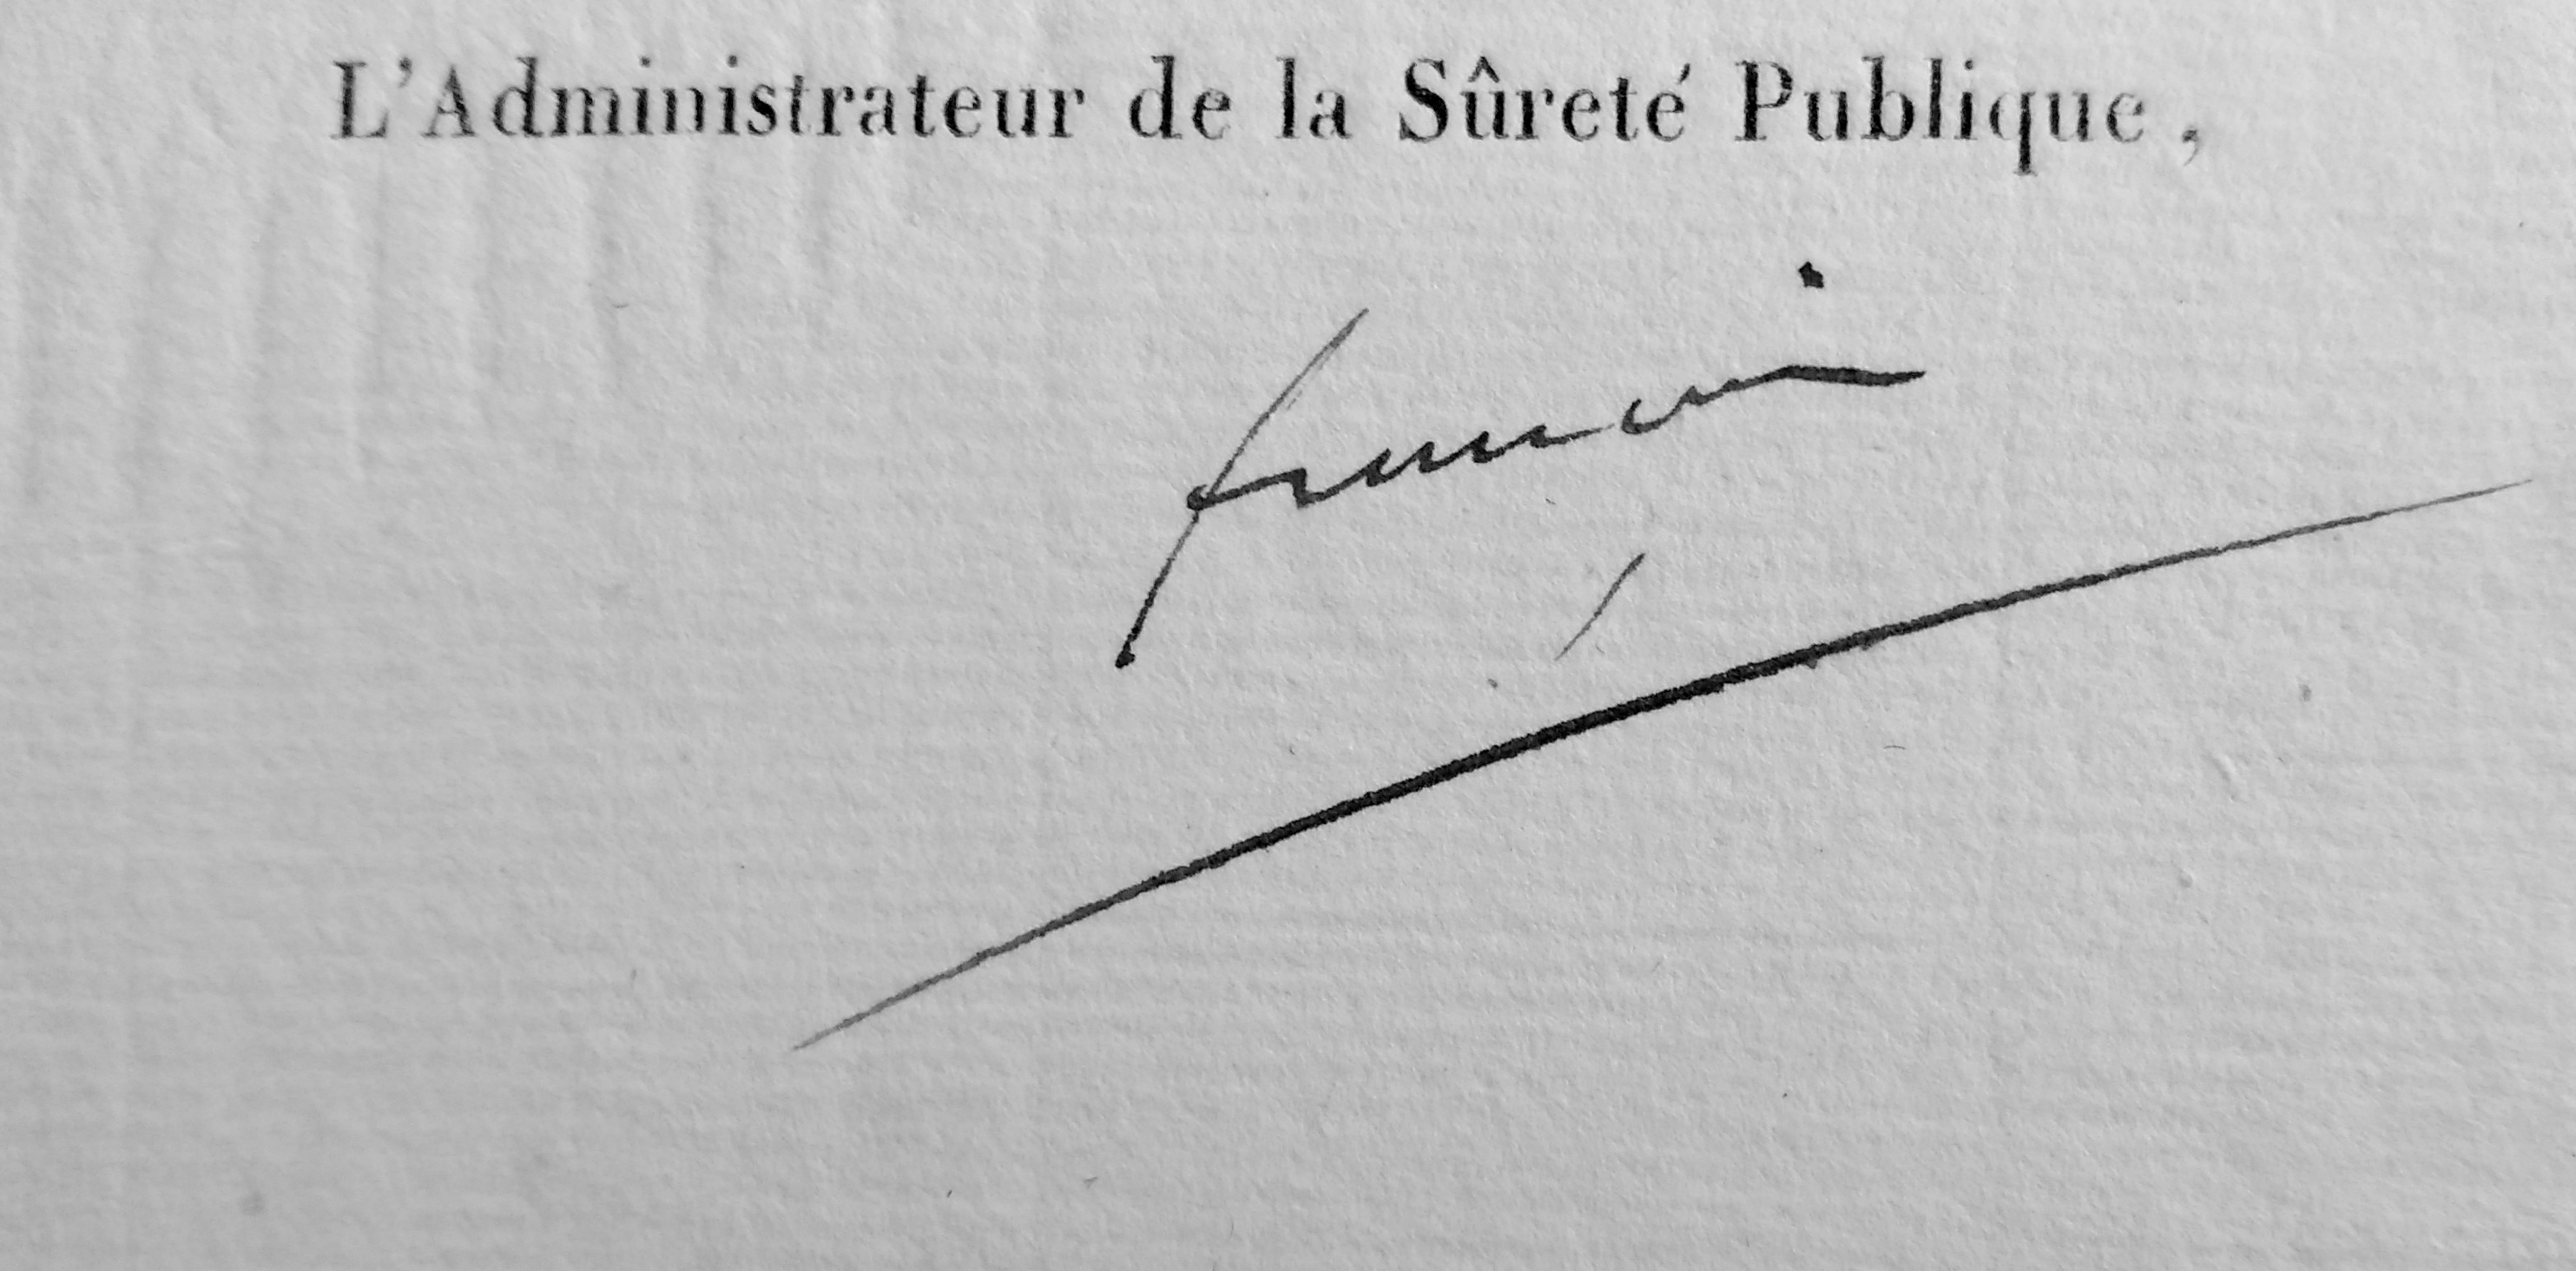
Signature of: emmanuel françois